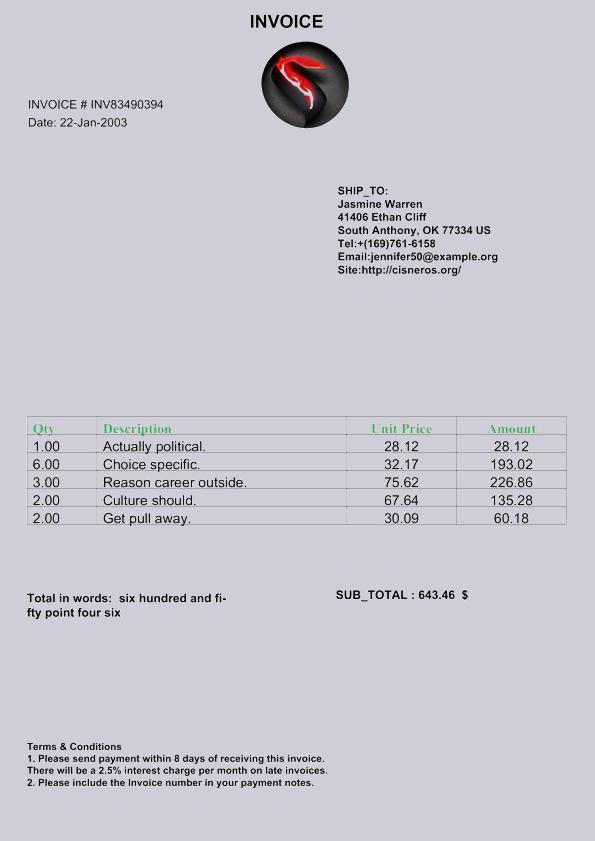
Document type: Invoice